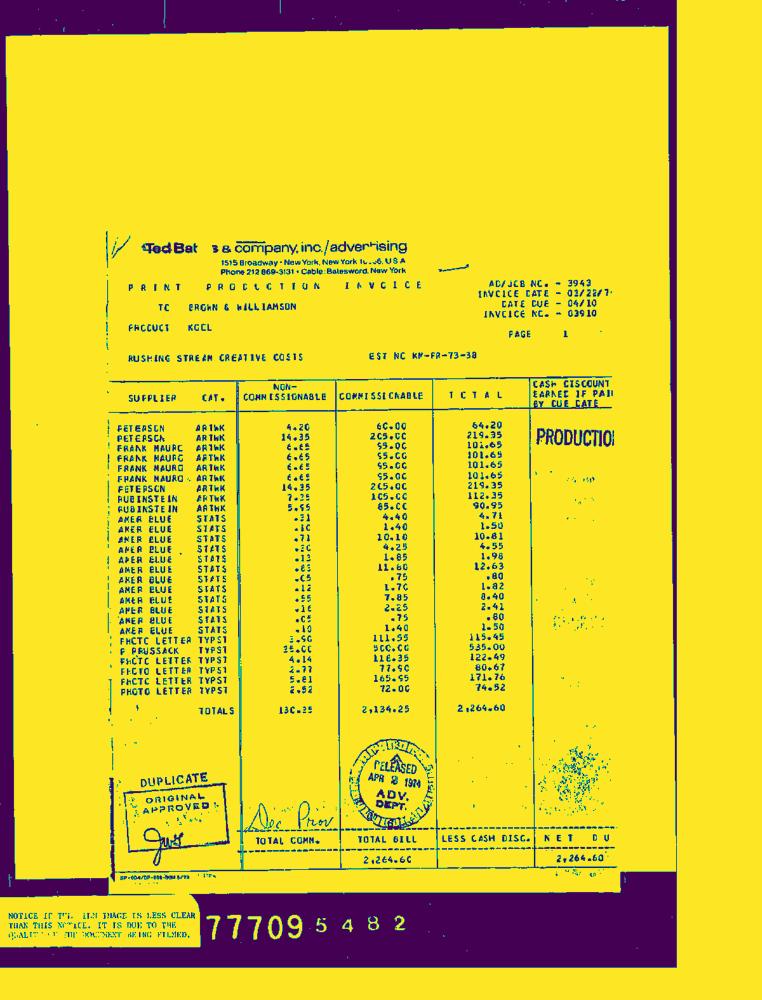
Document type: Invoice-Doc